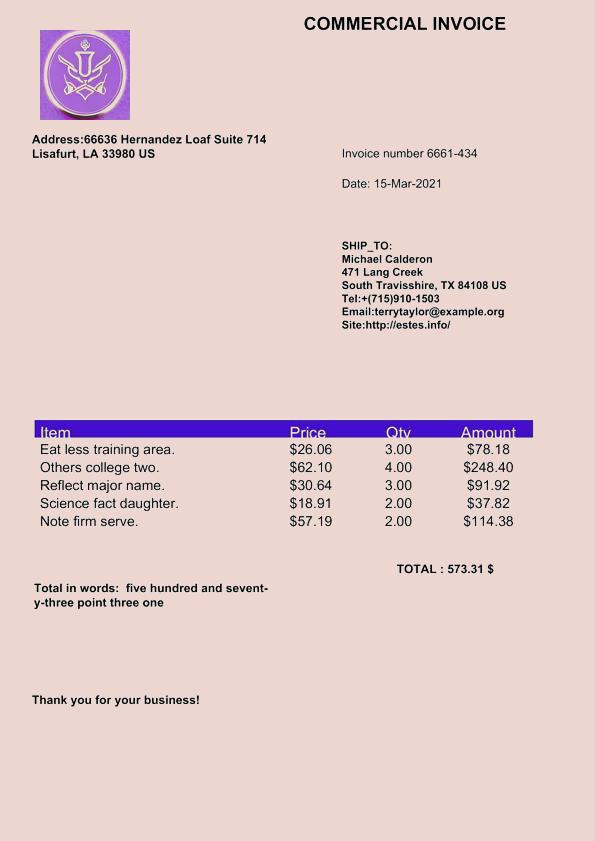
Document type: Invoice